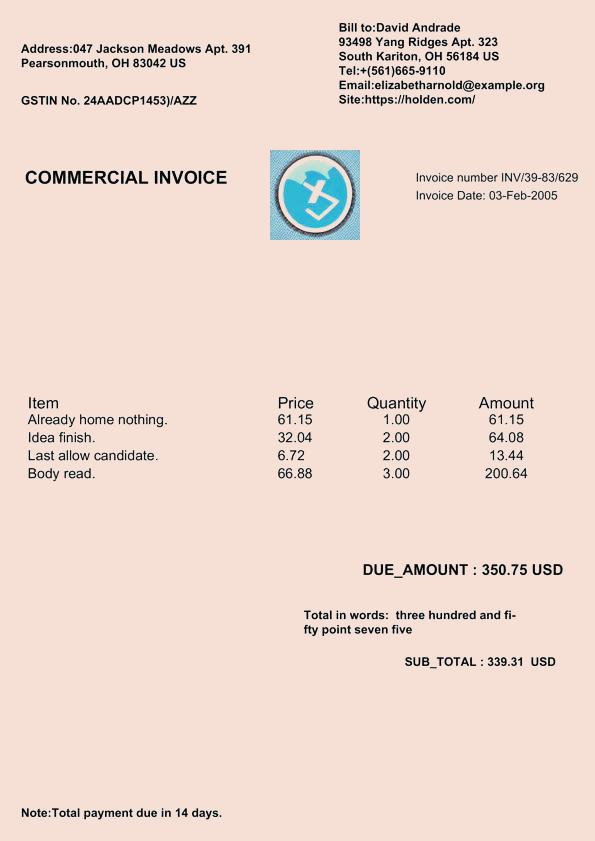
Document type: Invoice